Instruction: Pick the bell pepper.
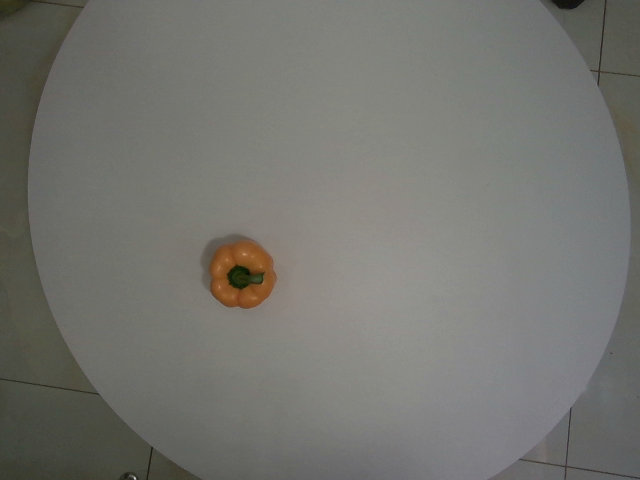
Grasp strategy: vertical